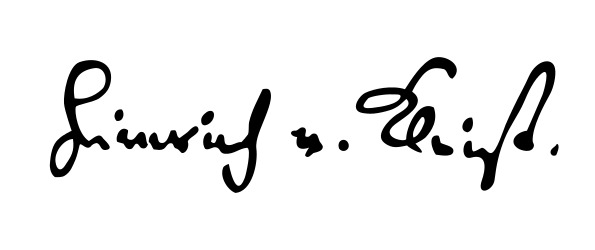
Signature of: heinrich von kleist